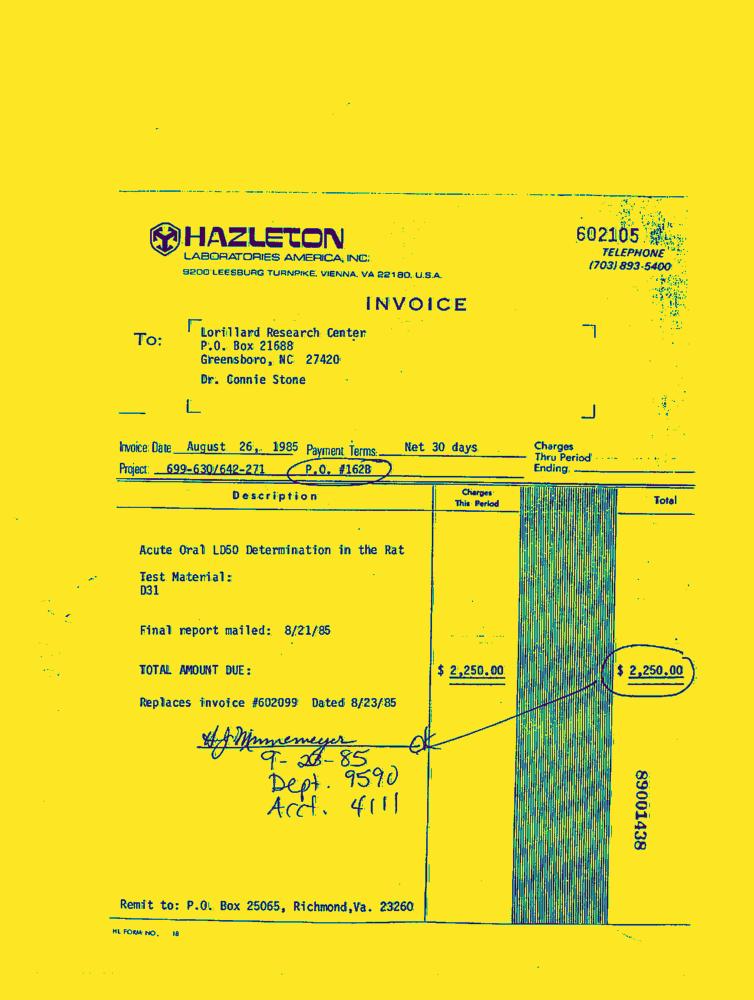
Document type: Invoice-Doc